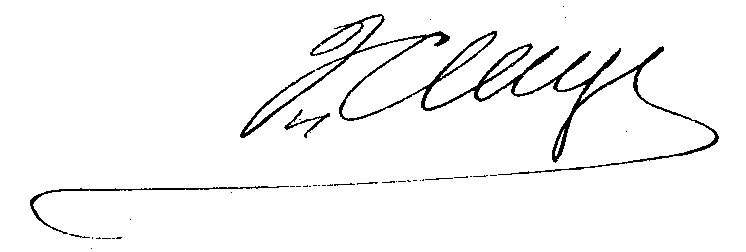
Signature of: jules alexandre saturnin claye